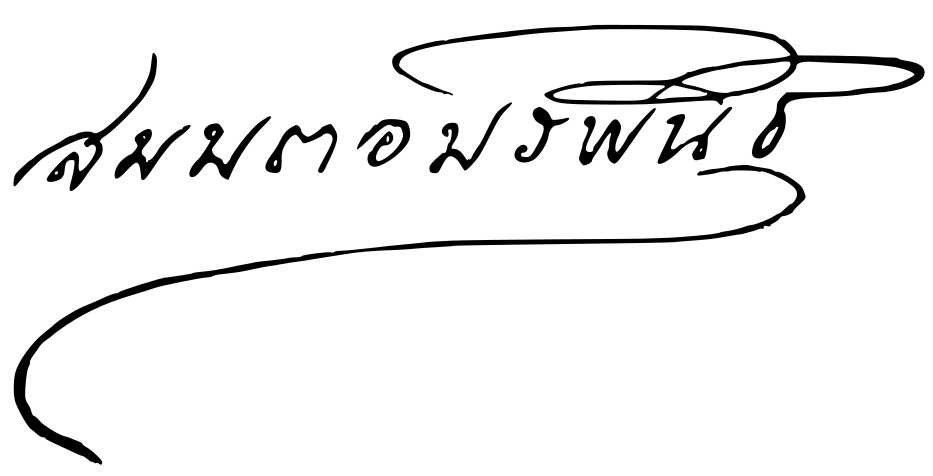
Signature of: sommot amonphan